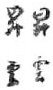
Signature of: yamamoto shōun